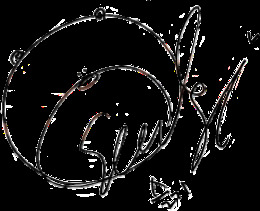
Signature of: kang seul gi